Question: How is the property described in the document?
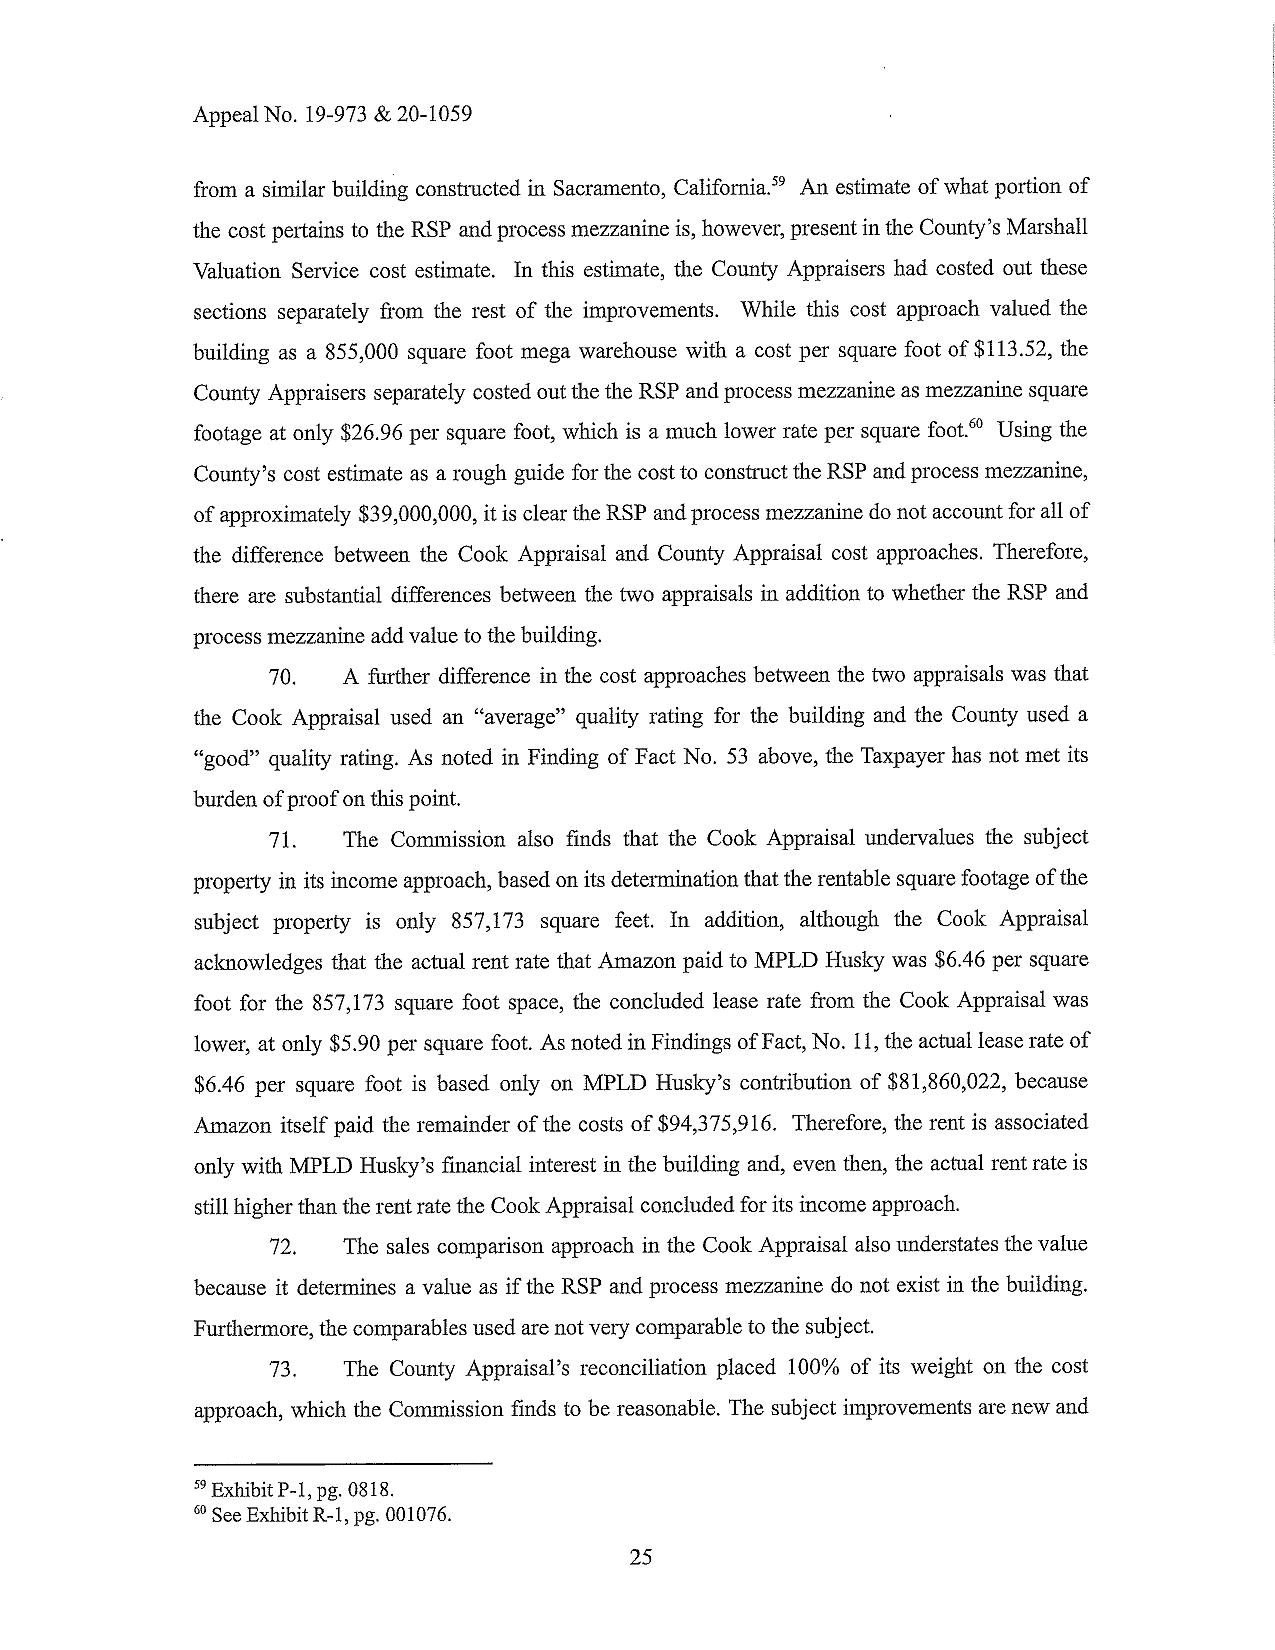
Answer: "mega warehouse with a cost per square foot of $113.52, also with RSP and process mezzanine as mezzanine square footage at only $26.96 per square foot"